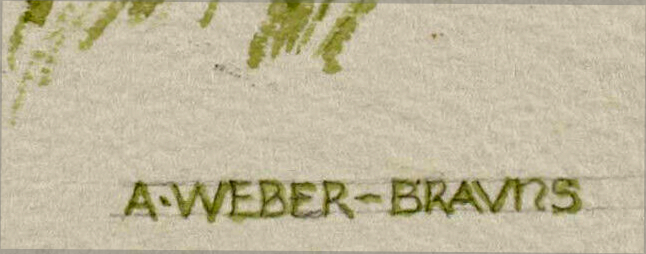
Signature of: q131412489